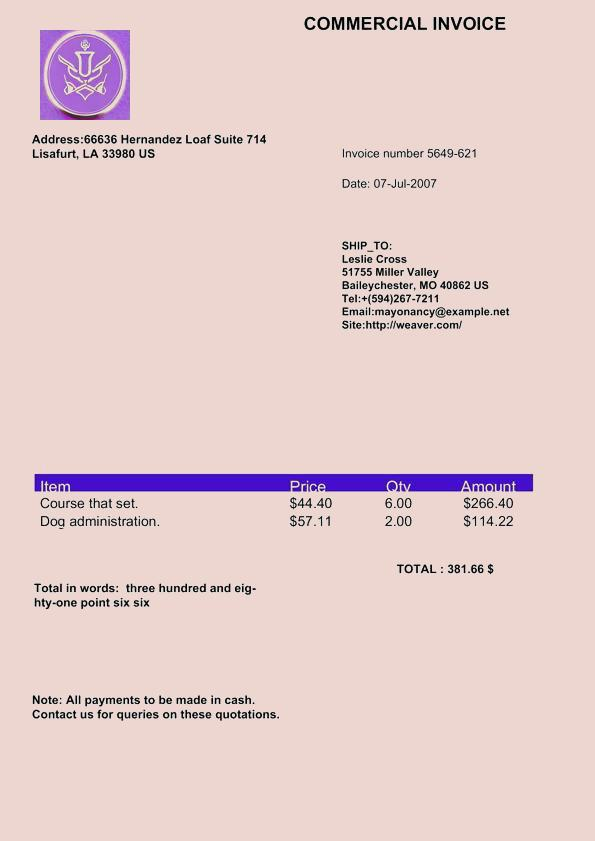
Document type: Invoice